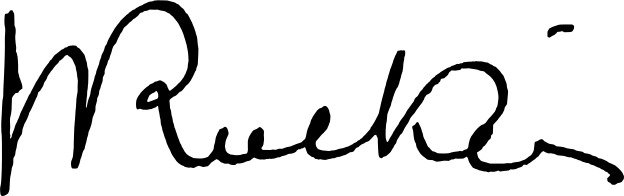
Signature of: john ruskin